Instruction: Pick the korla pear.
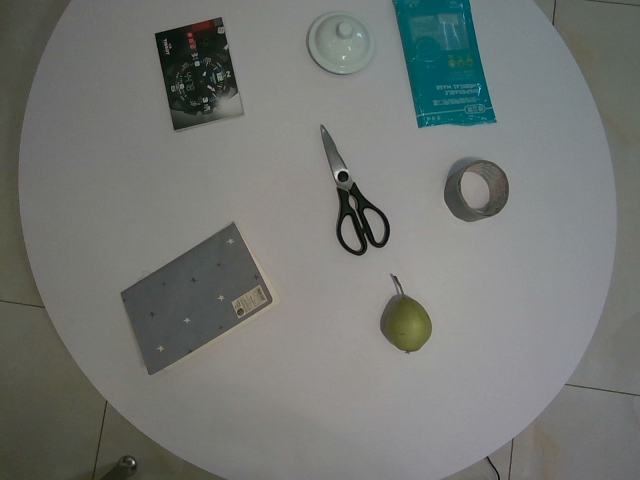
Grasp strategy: vertical